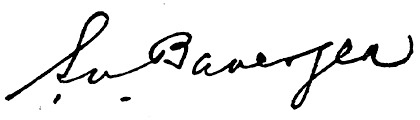
Signature of: surendranath banerjee